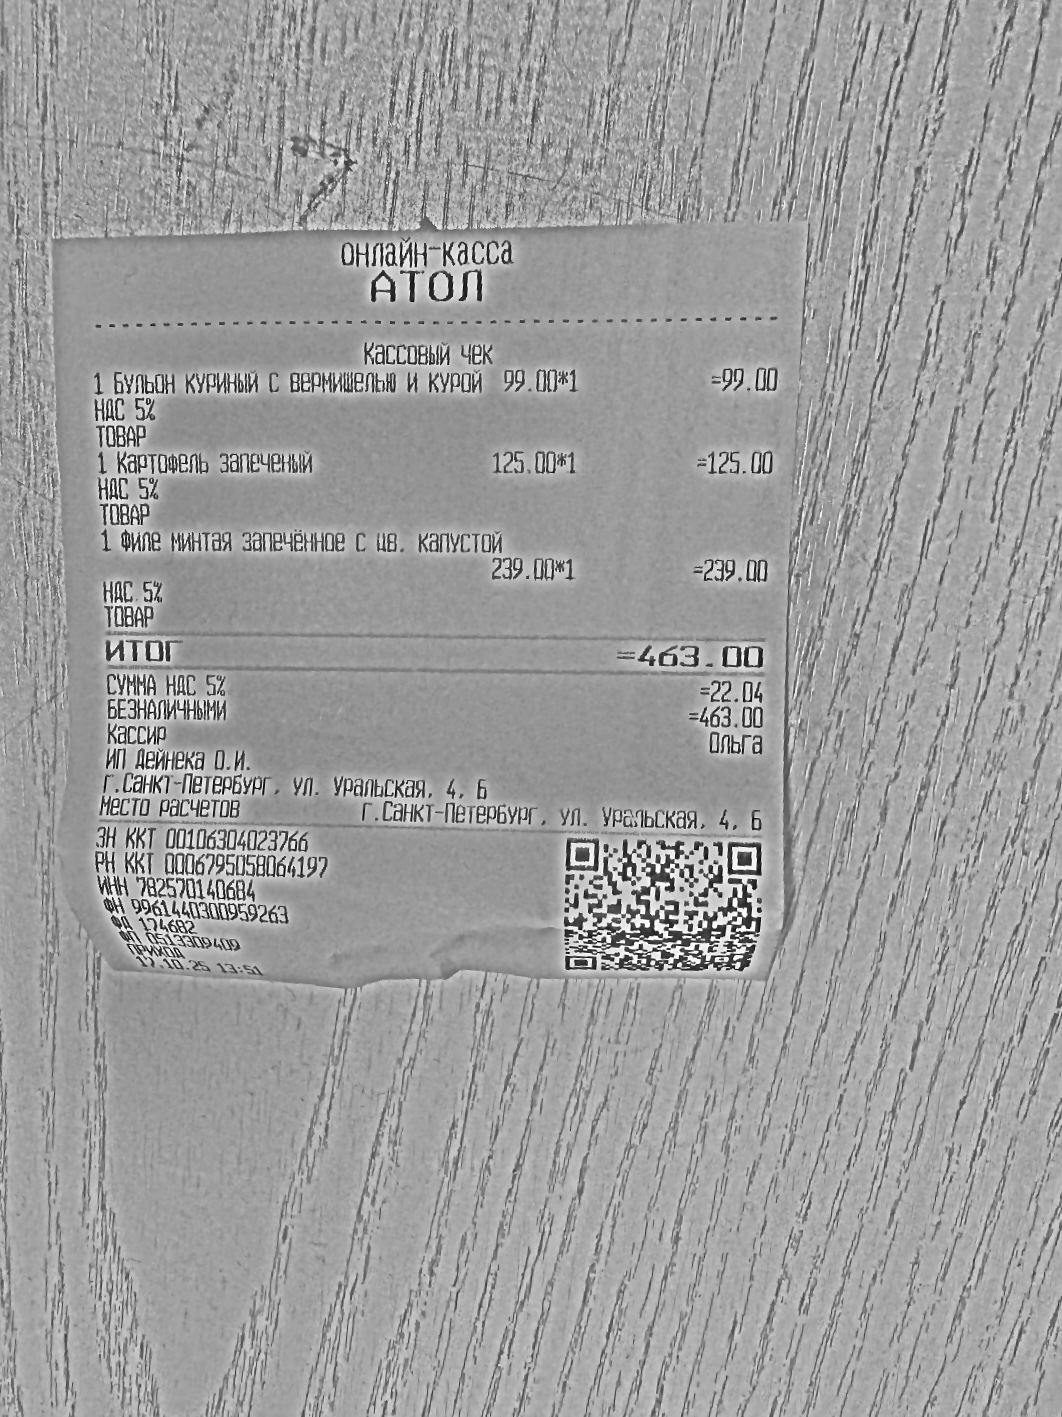
Продавец: ИП Дейнека О.И.
ИНН: 782570140684
Дата: 17.10.25
Товары: 1 Бульон куриный с вермишелью и курой; 1 Картофель запеченый; 1 Филе минтая запеченное с цв. капустой
Количество: 1; 1; 1
Цена: 99.00; 125.00; 239.00
Сумма: 99.00; 125.00; 239.00
Итого: 463.00